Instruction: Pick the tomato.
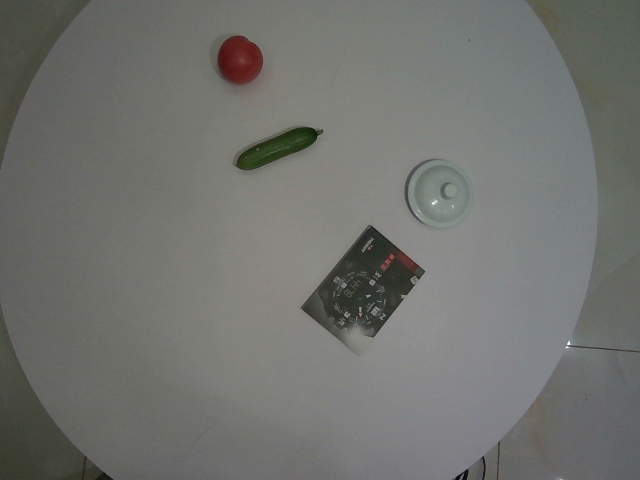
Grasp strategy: vertical